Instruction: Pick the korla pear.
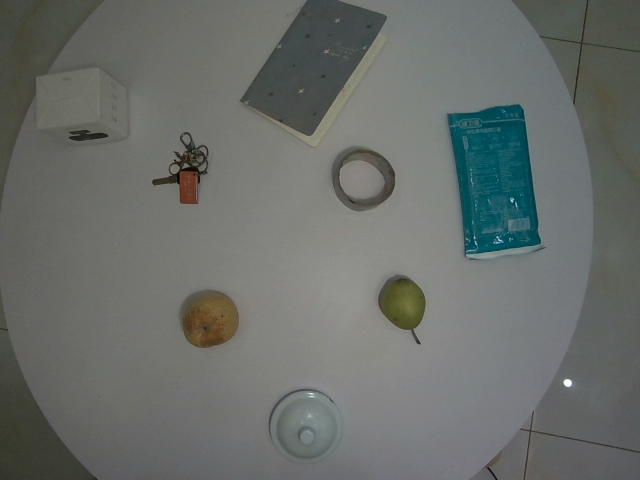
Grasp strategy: vertical